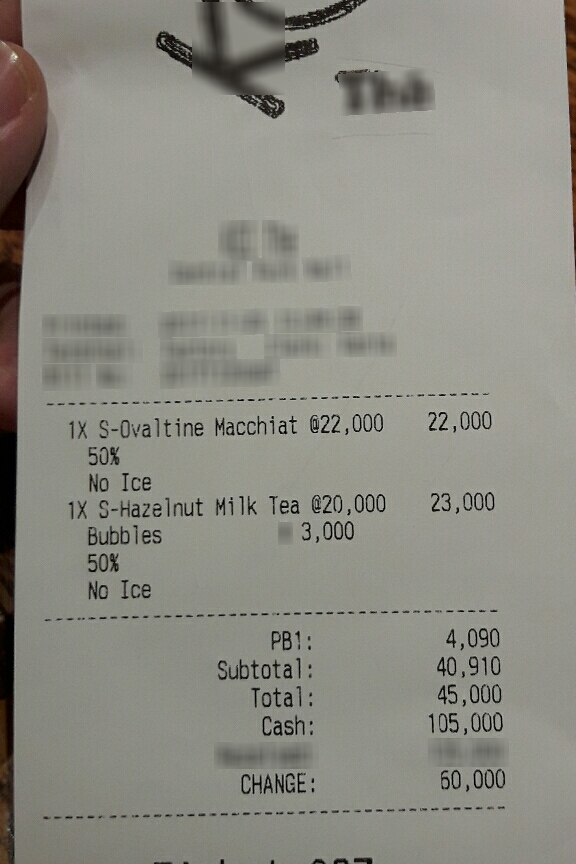
Number of items: 2
Subtotal: 40,910
Tax: 4,090
Total: 45,000
OCR text regions:
text: PB1:
text: 4,090
text: Subtotal:
text: 40,910
text: 1X
text: S-Ovaltine
text: Macchiat
text: @22,000
text: 22,000
text: 50%
text: No
text: Ice
text: 1X
text: S-Hazelnut
text: Milk
text: Tea
text: @20,000
text: 23,000
text: Bubbles
text: 3,000
text: 50%
text: No
text: Ice
text: Total:
text: 45,000
text: Cash:
text: 105,000
text: CHANGE:
text: 60,000